Question: What is the potential diagnosis?
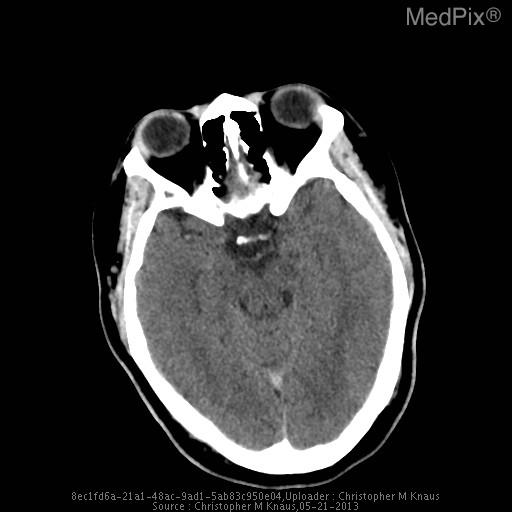
Answer: The possible diagnosis includes Venous sinus thrombosis
Severe dehydration
Polycythemia.